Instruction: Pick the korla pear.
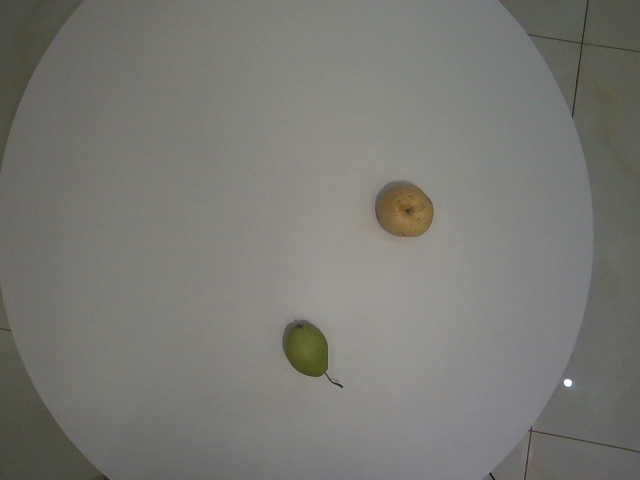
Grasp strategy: vertical